Question: What jurisdiction, city, or county is the document associated with?
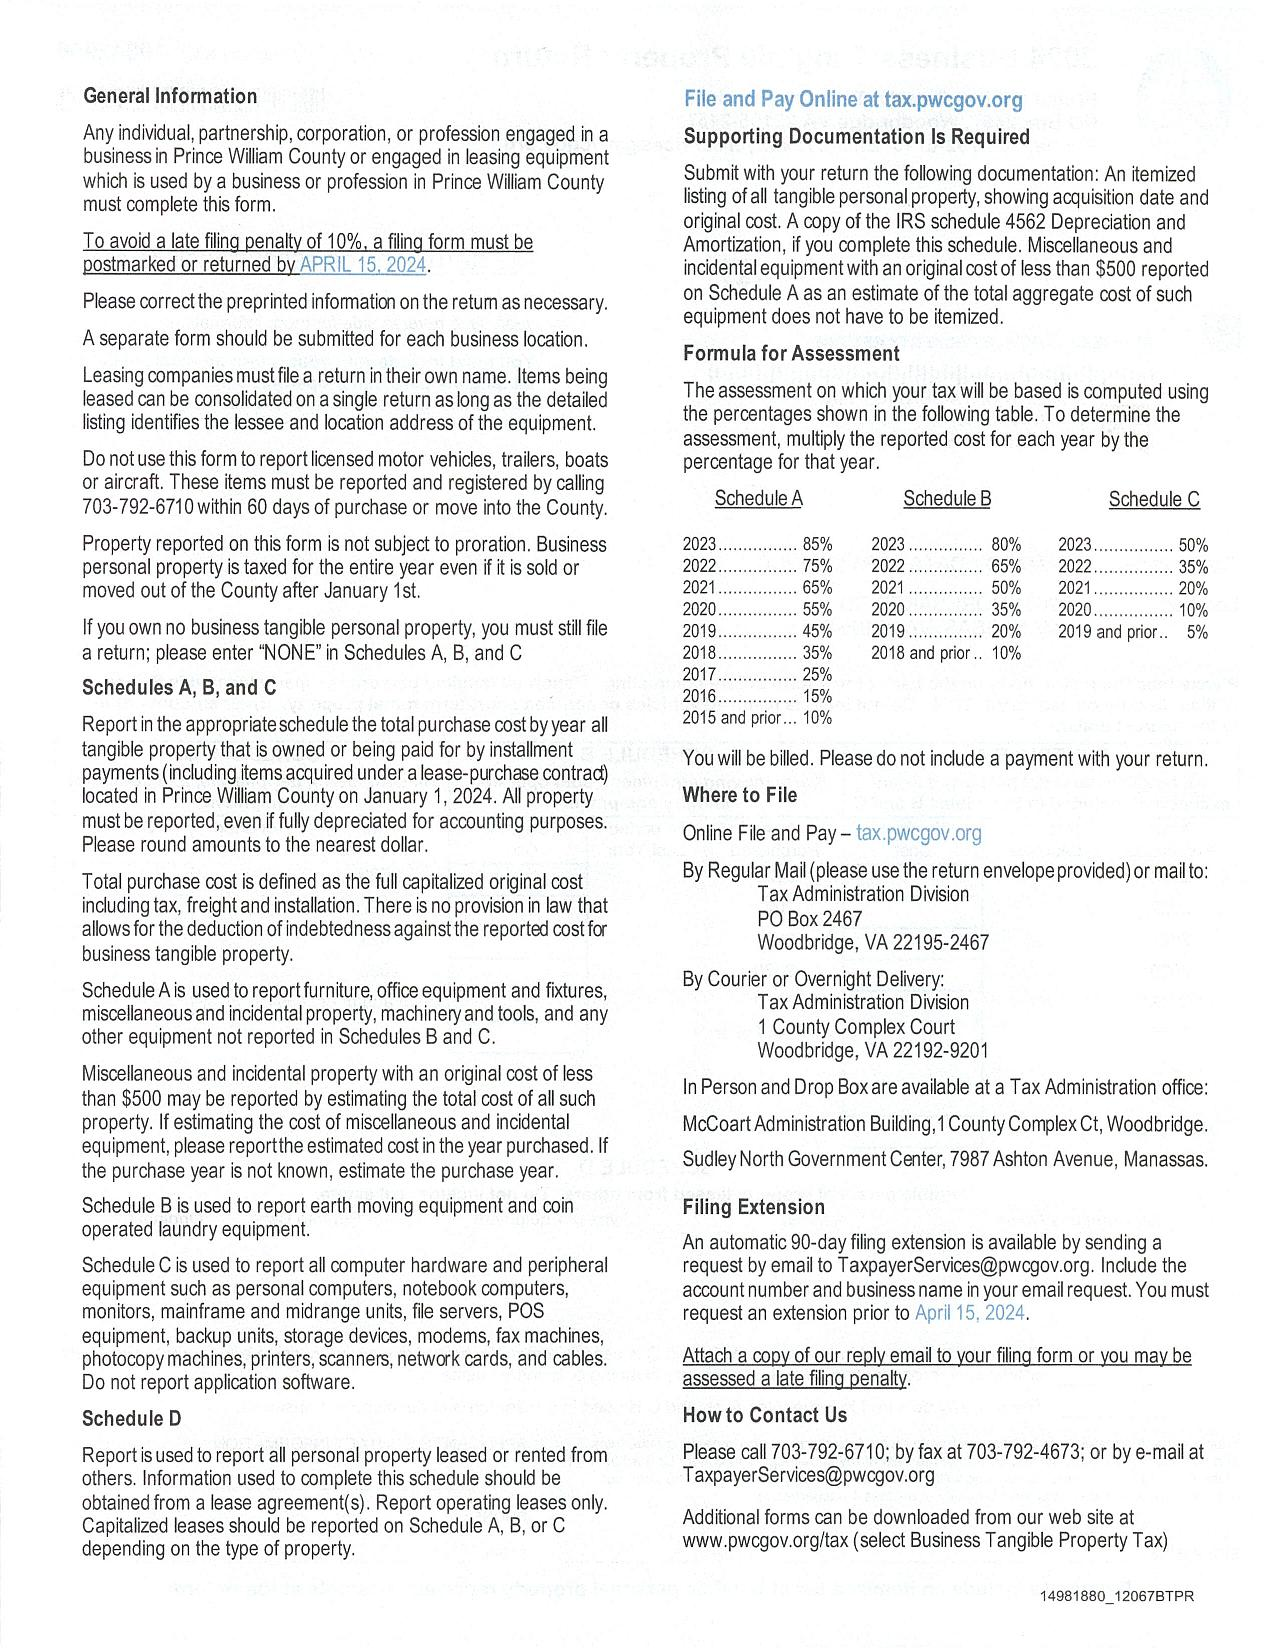
Answer: "Prince William County"